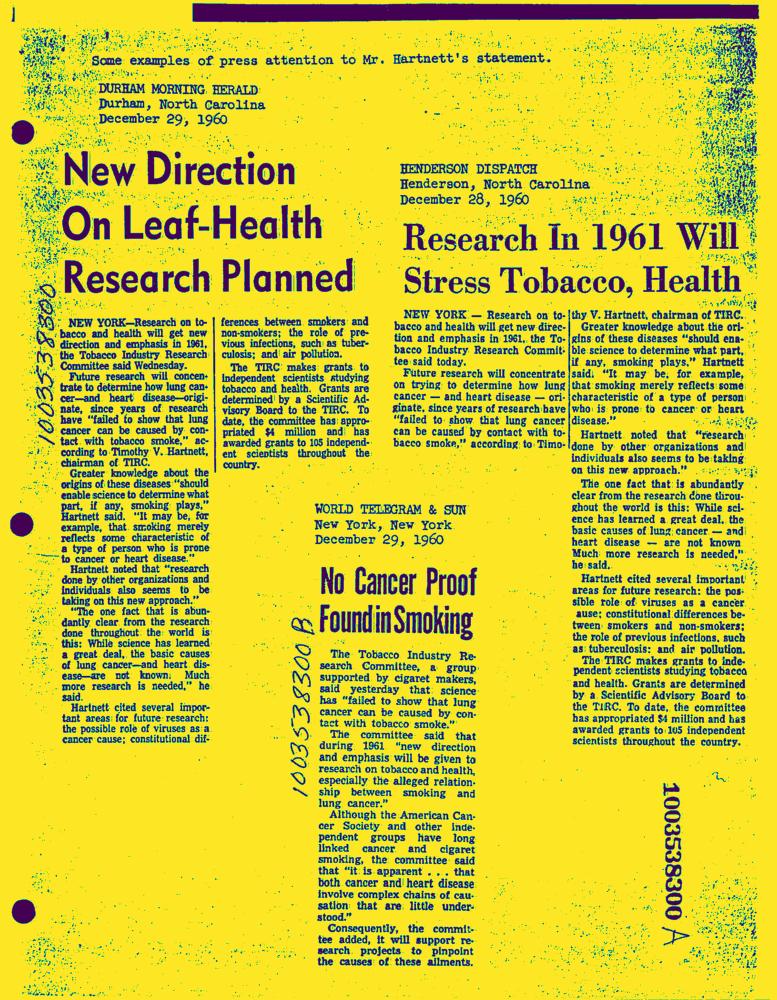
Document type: News-Article